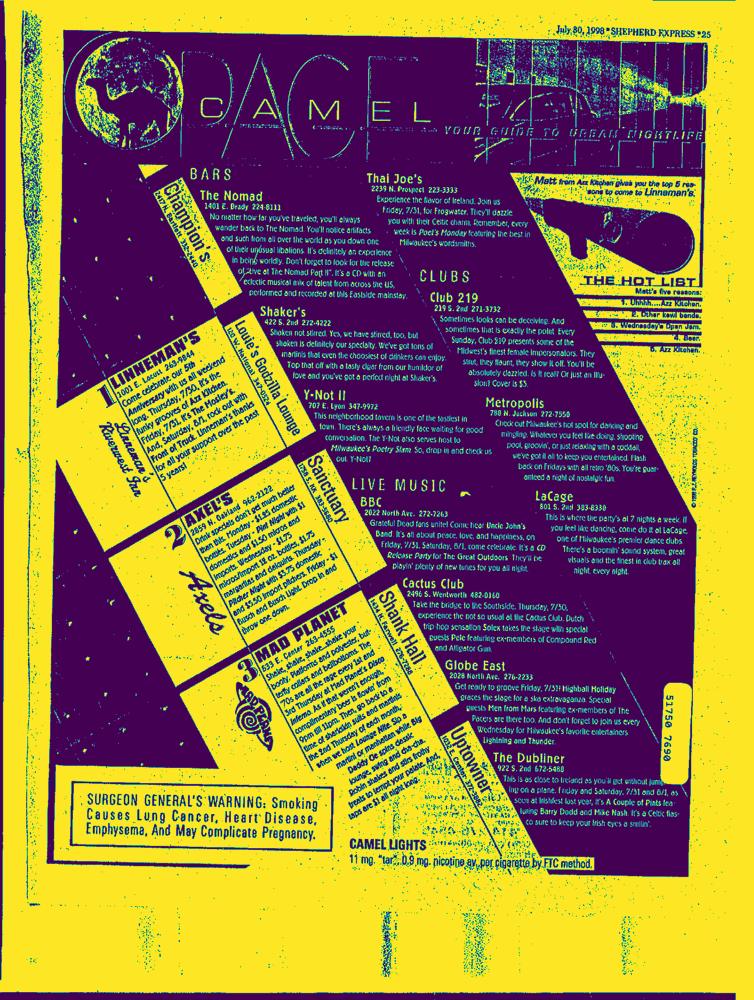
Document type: AD